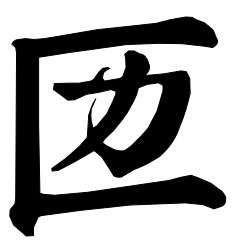
Signature of: emperor yingzong of song